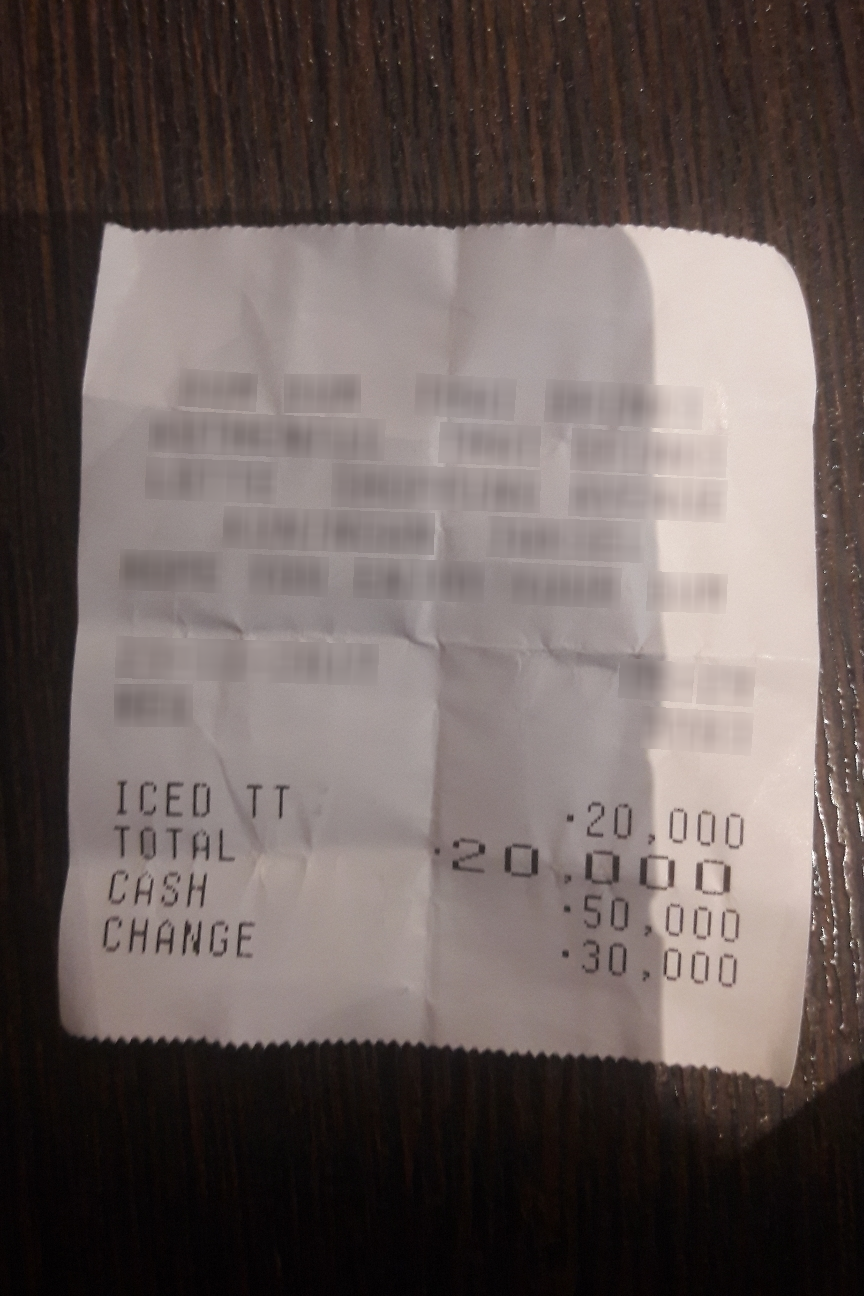
Number of items: 2
Total: 20,000
OCR text regions:
text: ICED
text: TT
text: 20,000
text: TOTAL
text: 20,000
text: CASH
text: 50,000
text: CHANGE
text: 30,000